Question: What is the filing due date as per the document?
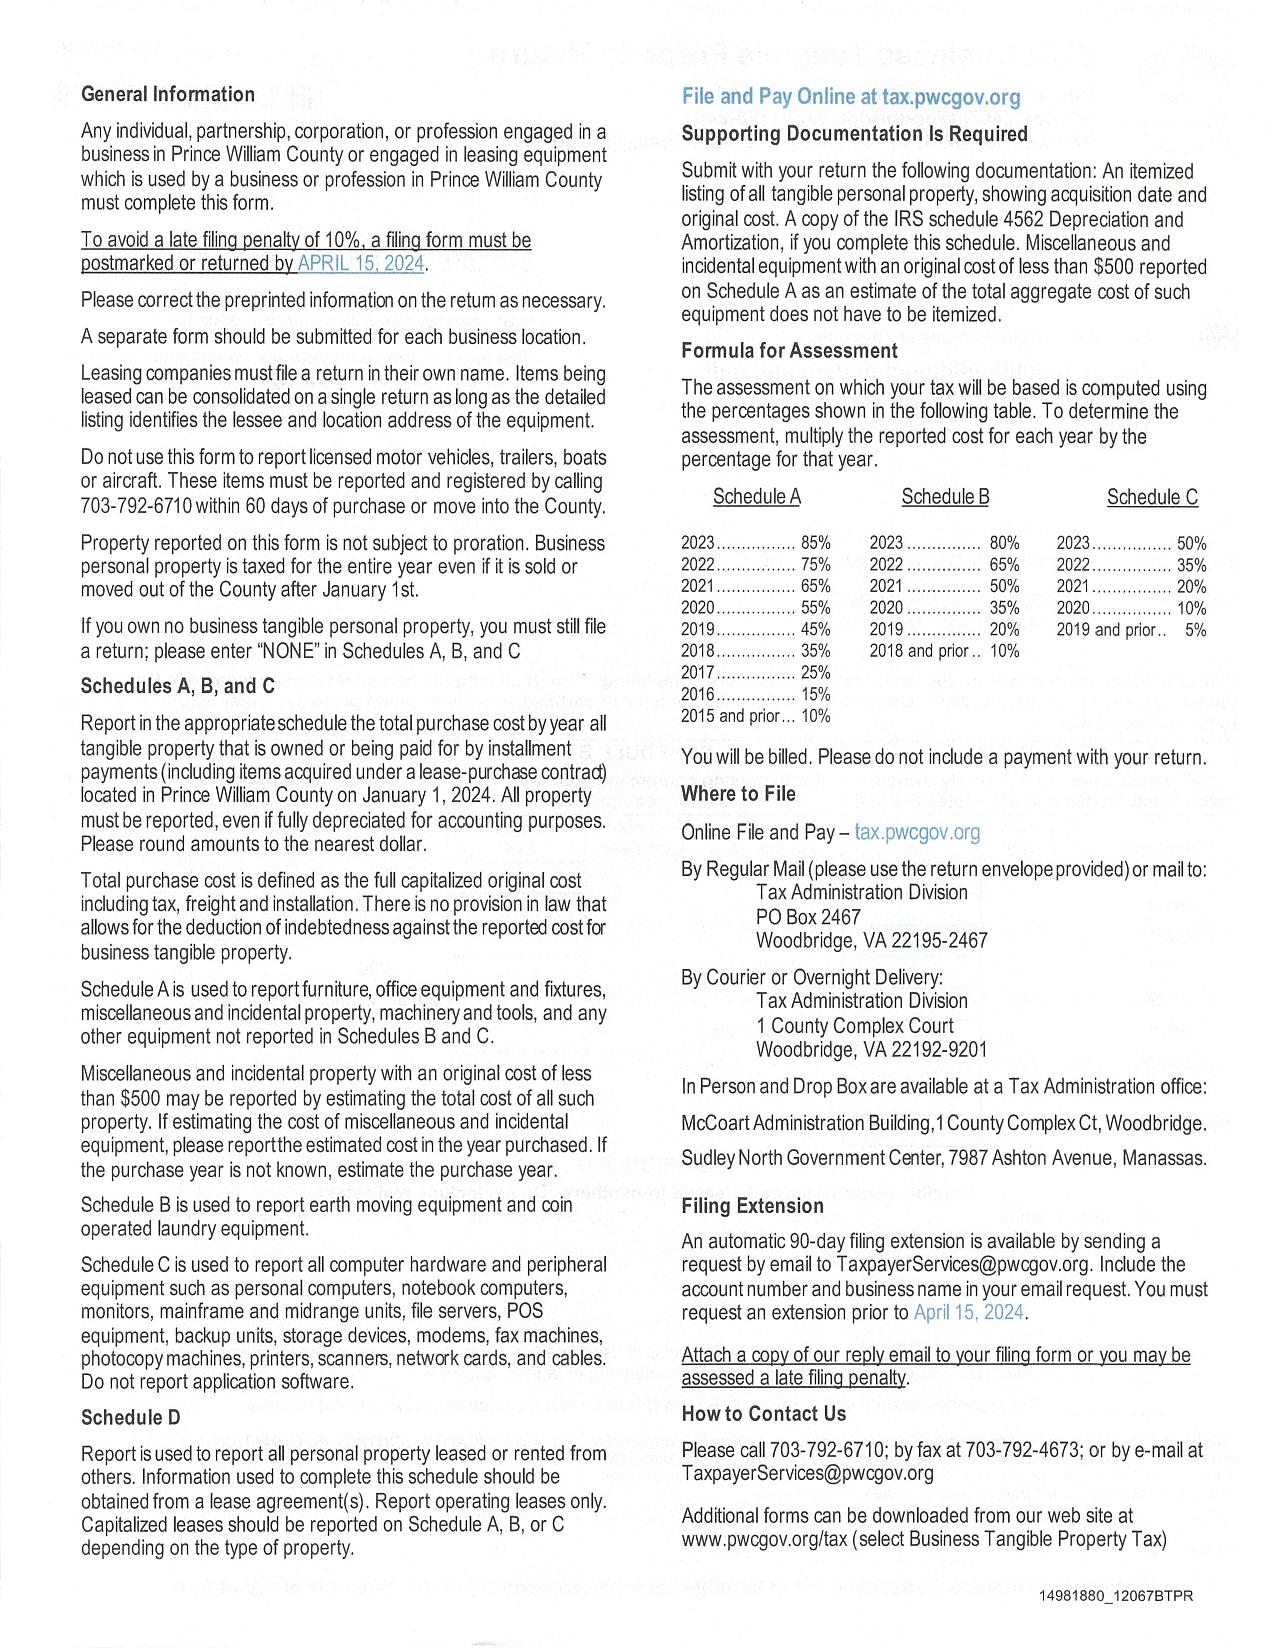
Answer: "15-Apr-25"